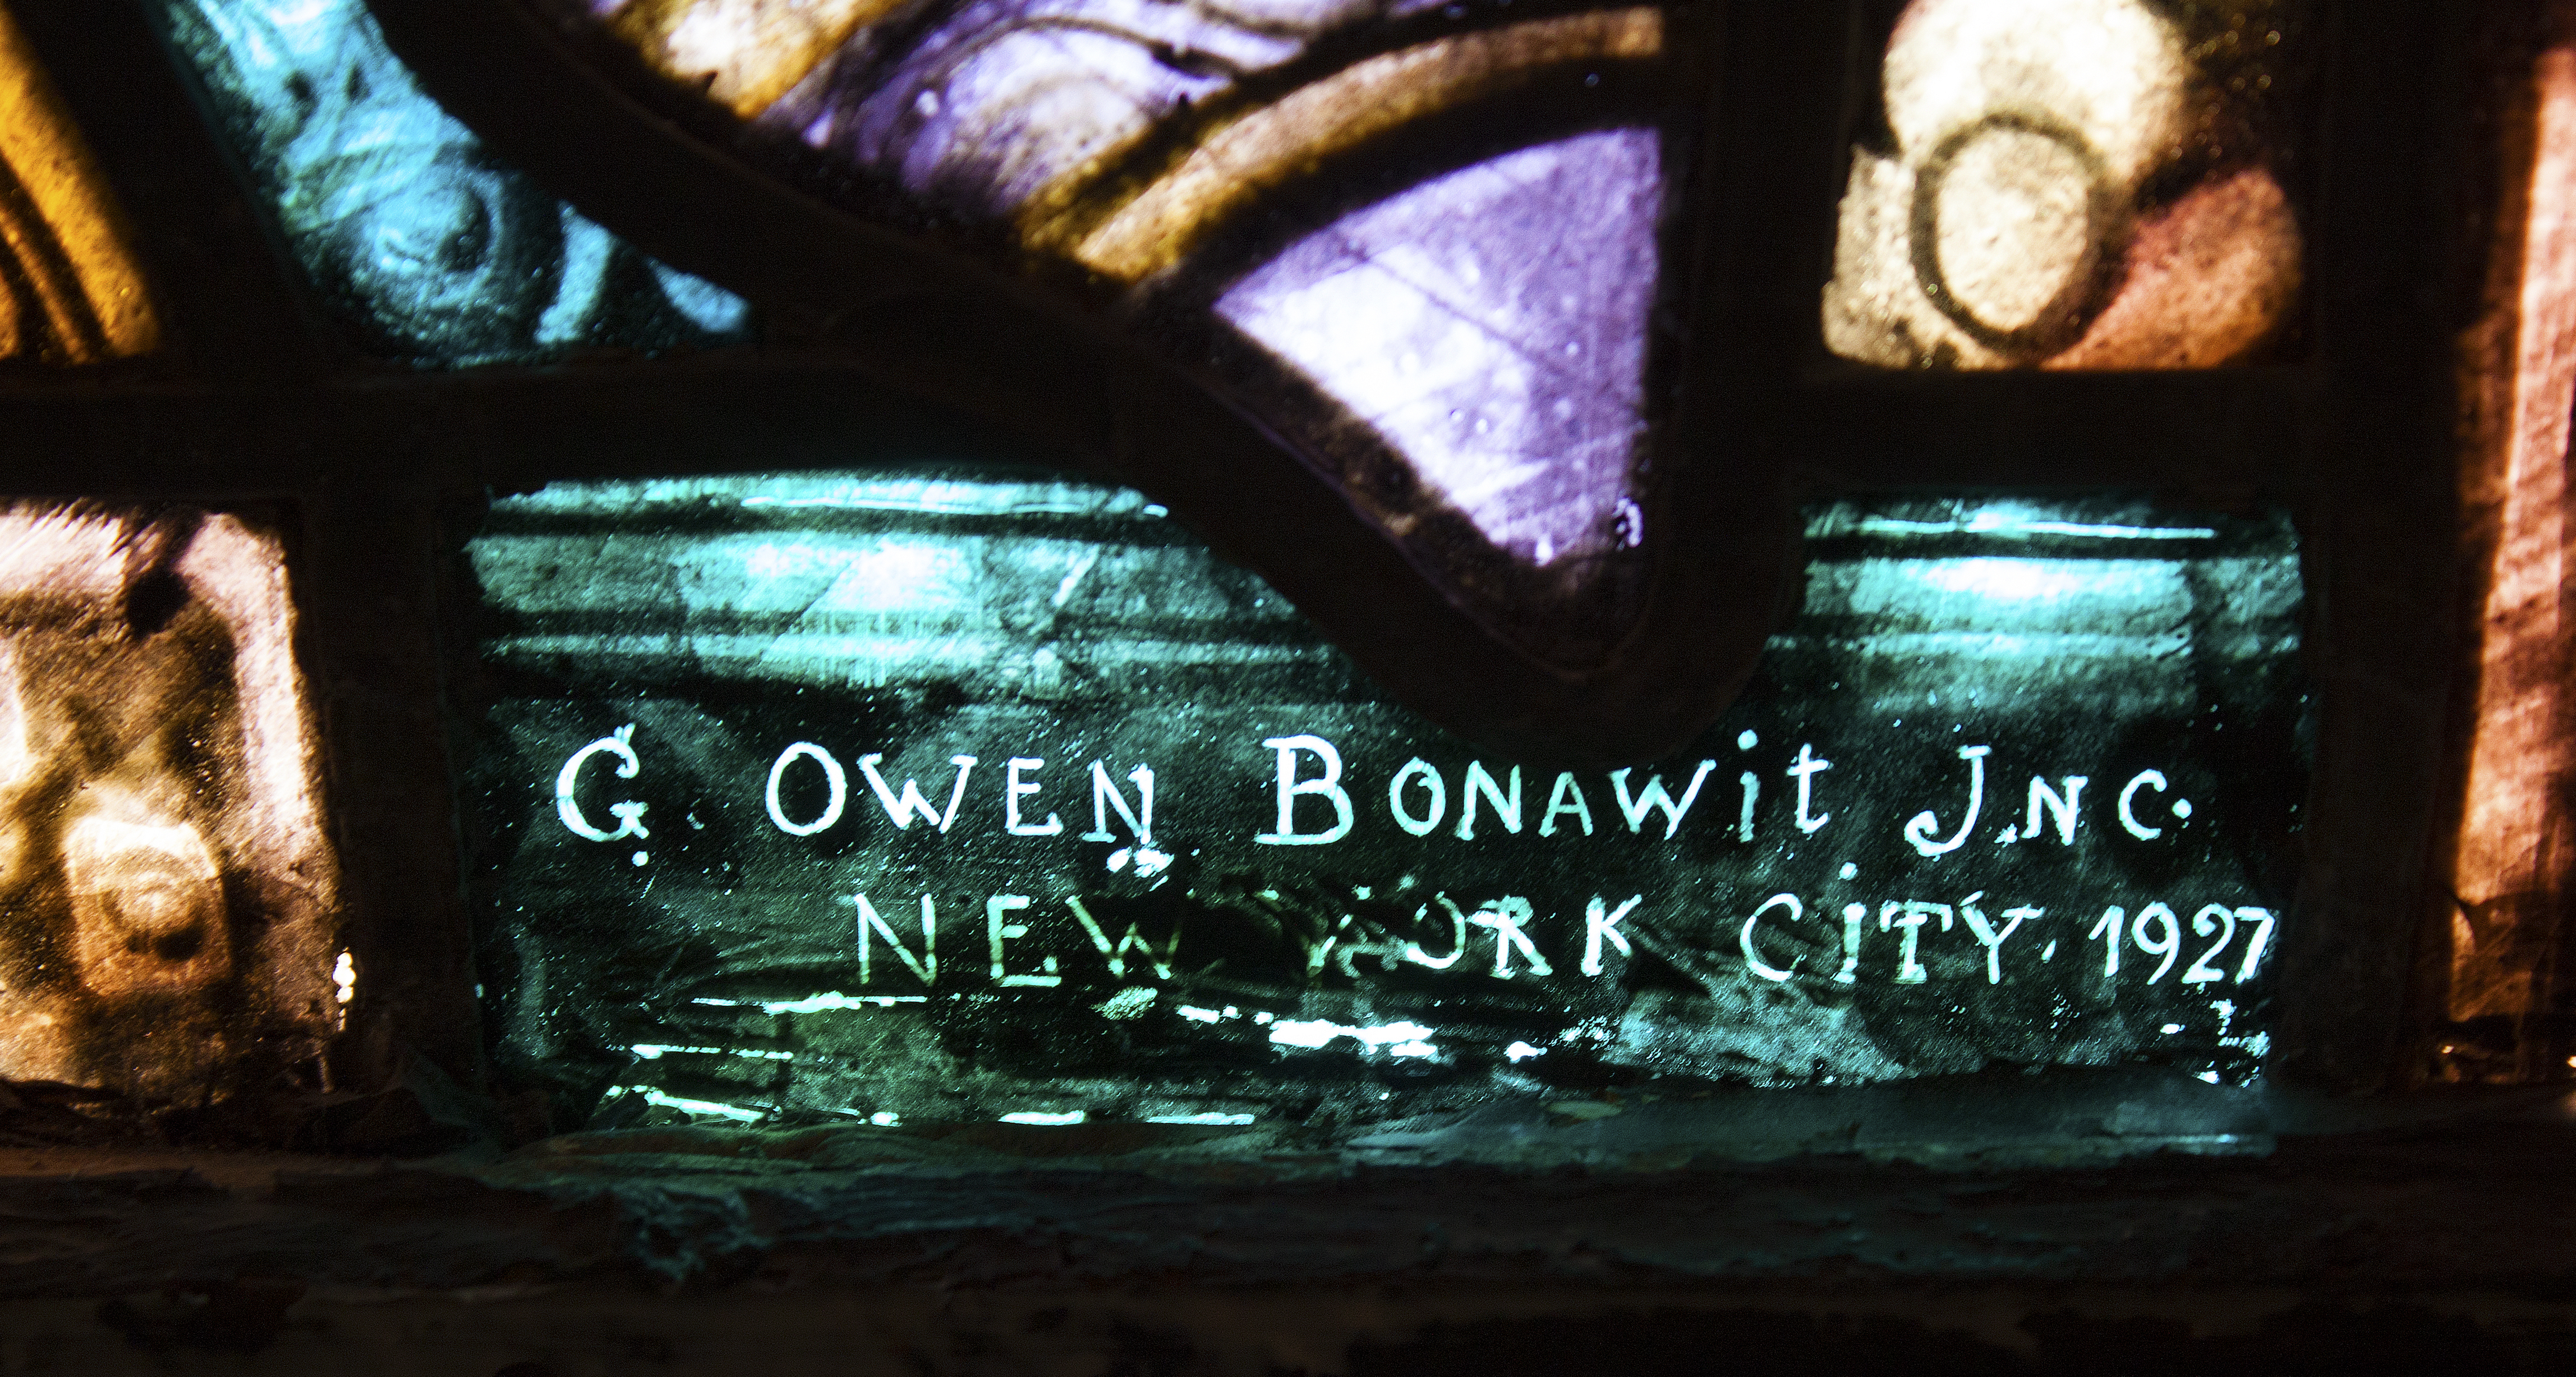
Signature of: g owen bonawit